Question: What is the potential diagnosis?
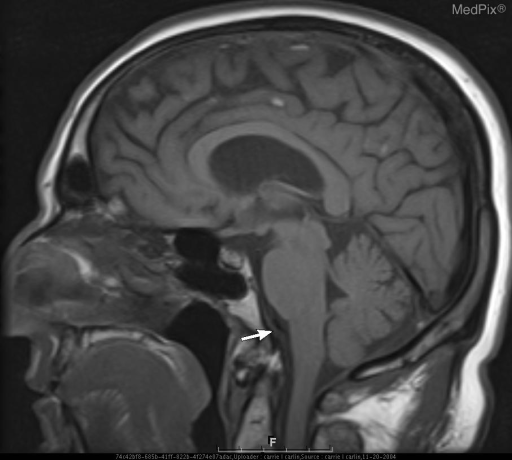
Answer: The possible diagnosis includes Vertebral artery dissection..